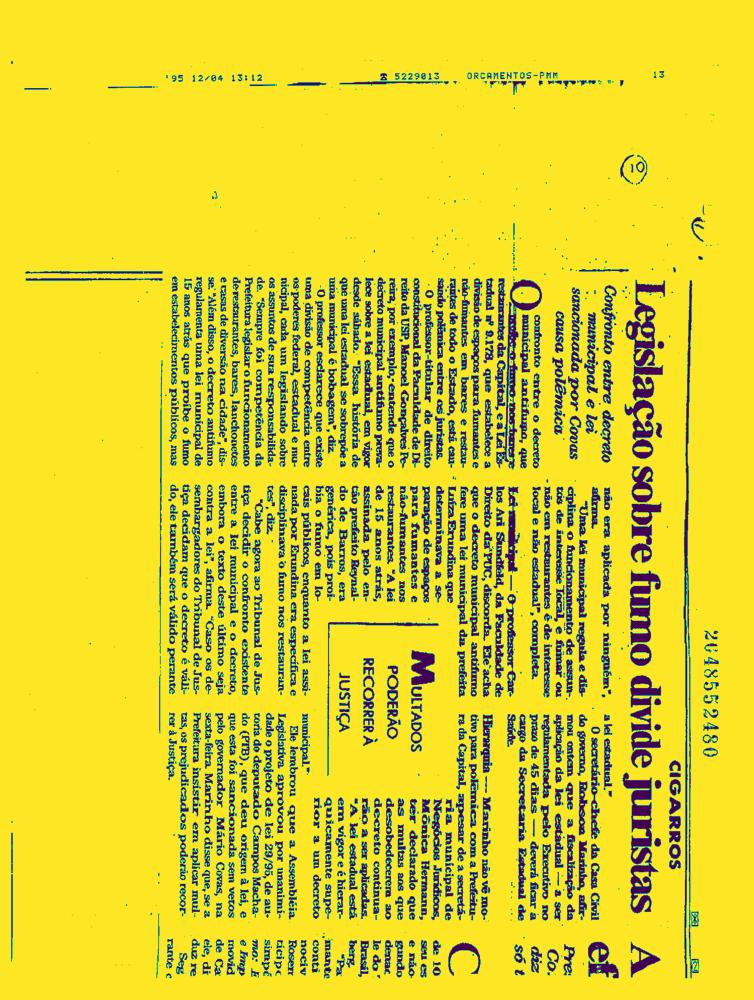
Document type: News-Article